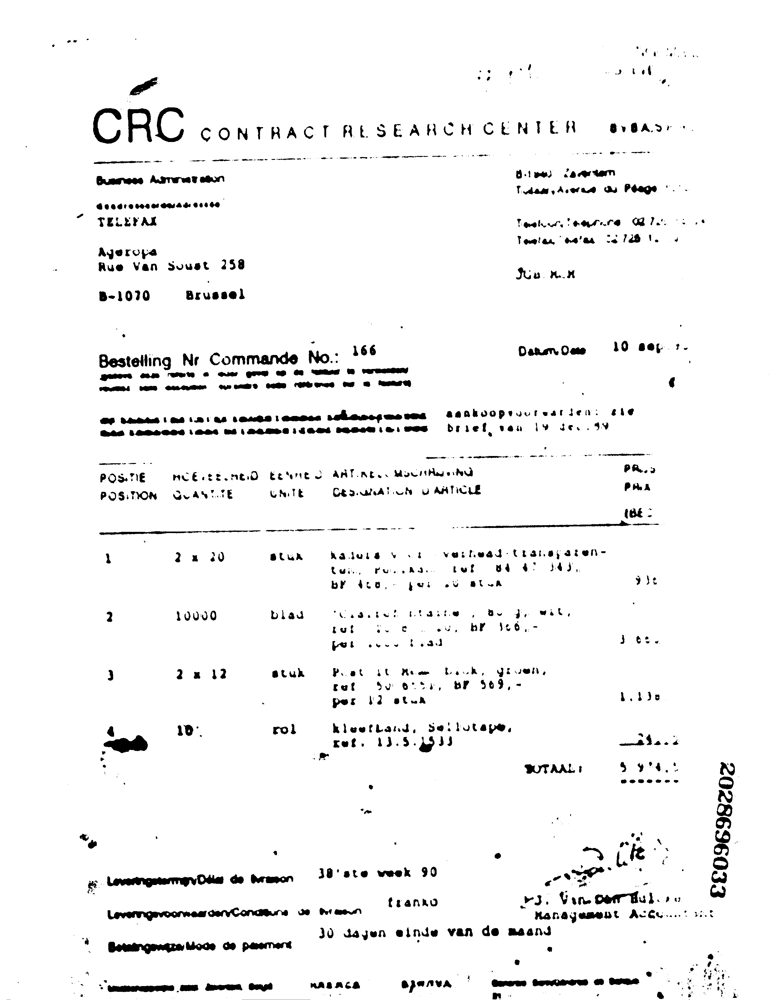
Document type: Invoice